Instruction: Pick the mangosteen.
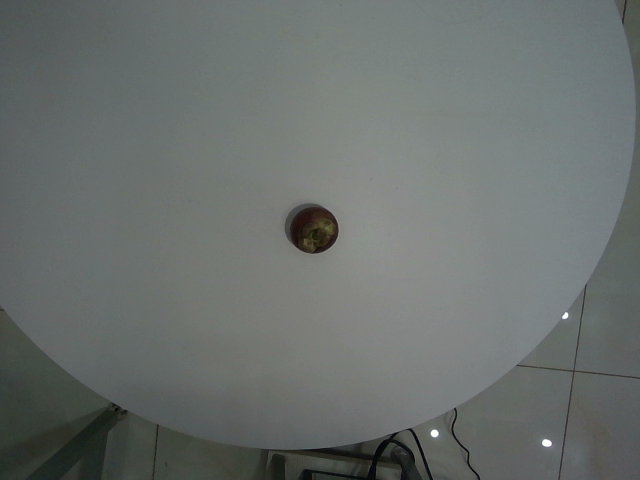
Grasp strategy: vertical